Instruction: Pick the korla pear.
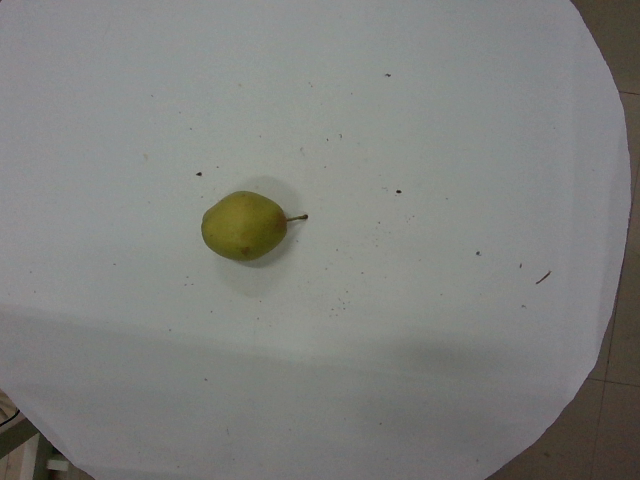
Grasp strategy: vertical